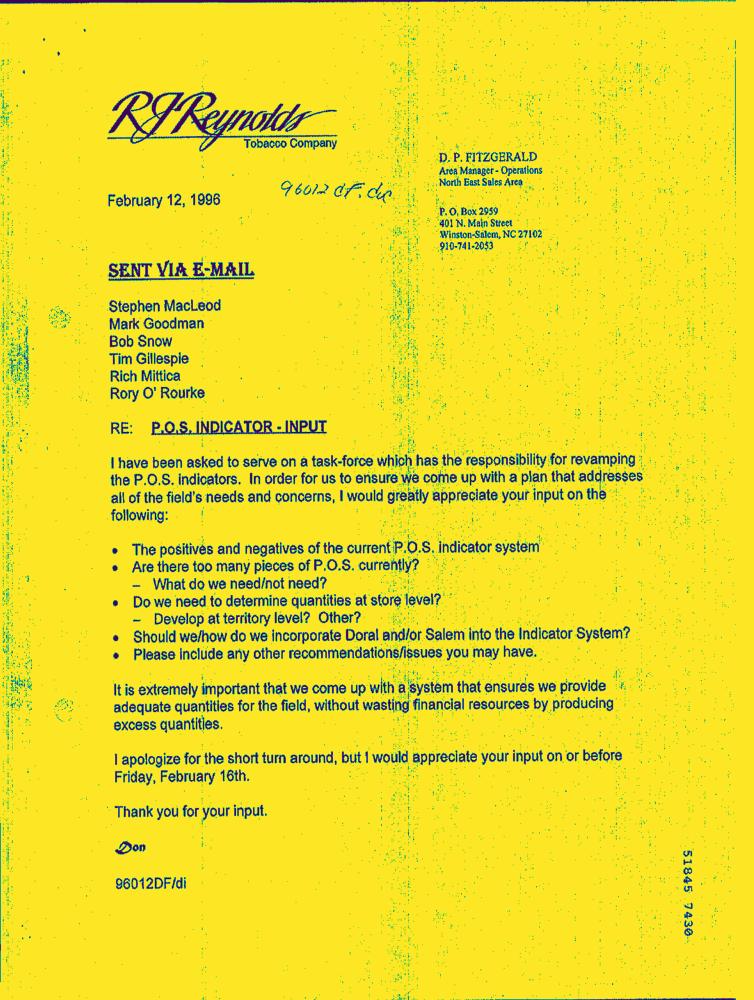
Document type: Letter-Doc